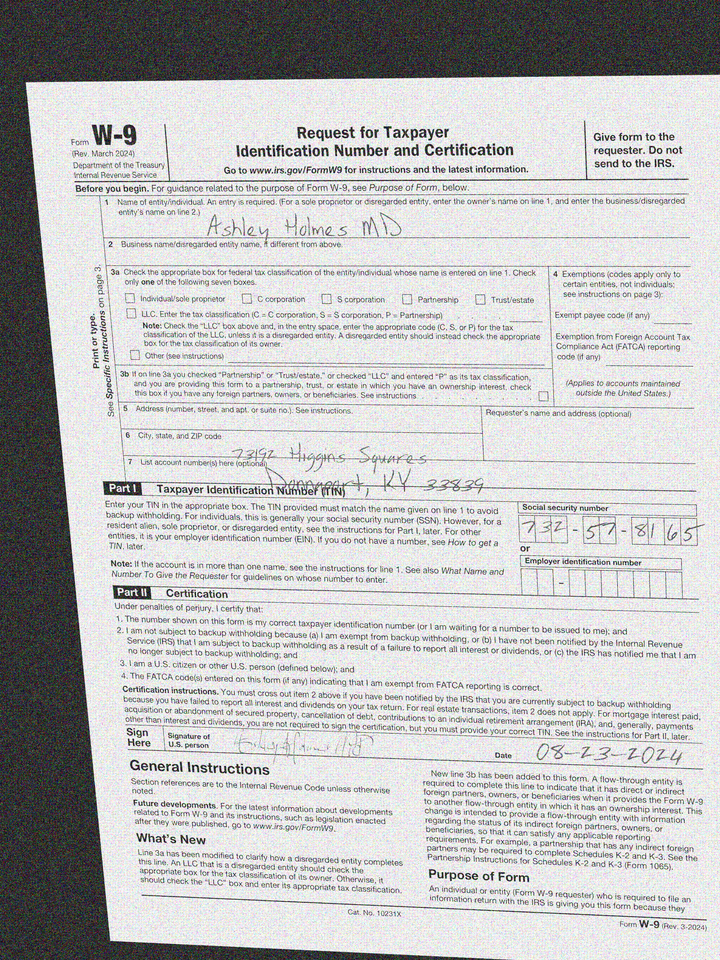
adr1: 73192 Higgins Squares
adr2: Donnaport, KY 33839
cbx: no
ssn: 732578165
enm: Ashley Holmes MD
sdt: 08-23-2024